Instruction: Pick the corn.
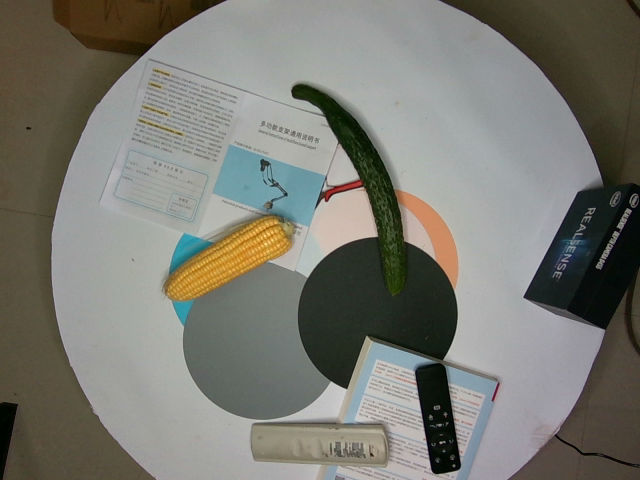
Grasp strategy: vertical